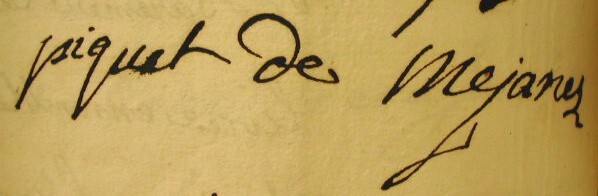
Signature of: jean baptiste marie de piquet marquis of méjanes